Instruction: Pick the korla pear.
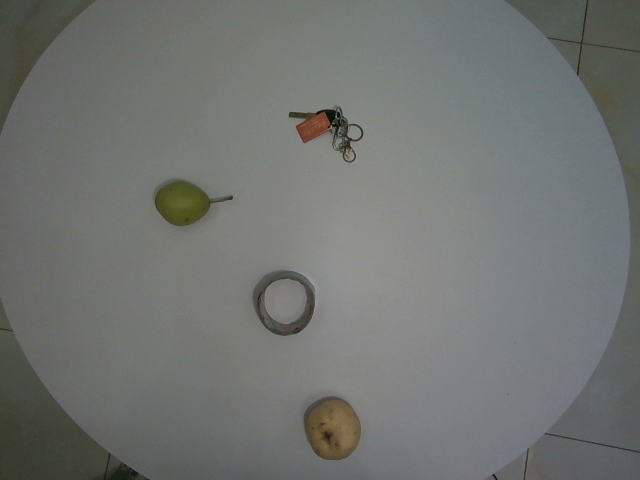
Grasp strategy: vertical